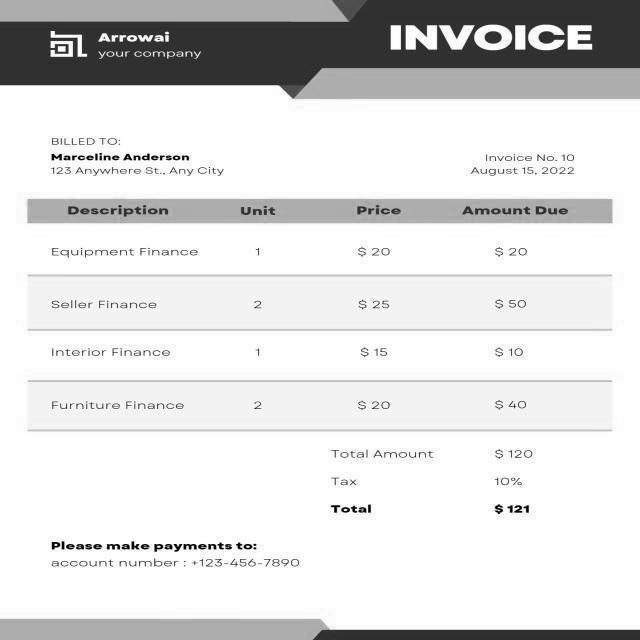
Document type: Invoice